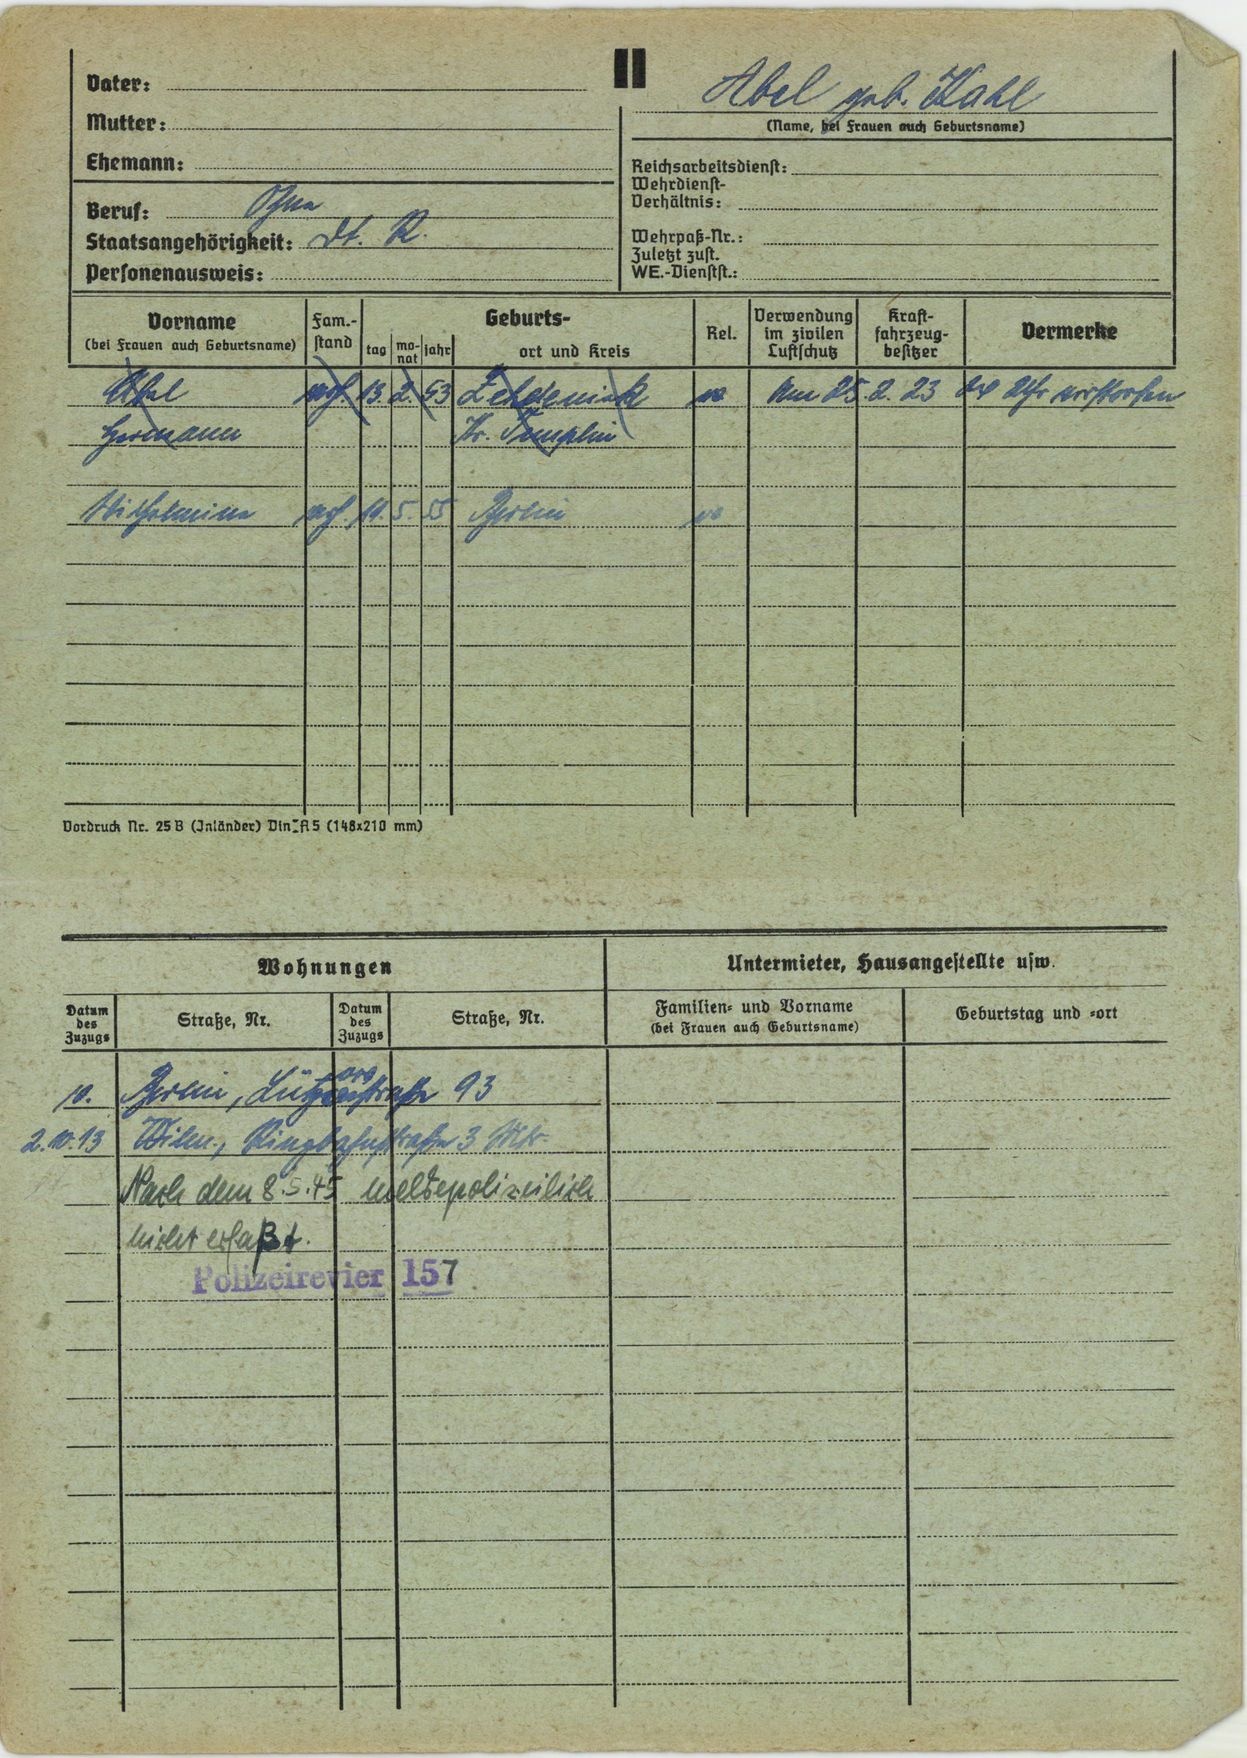
Abel geb. Kahl